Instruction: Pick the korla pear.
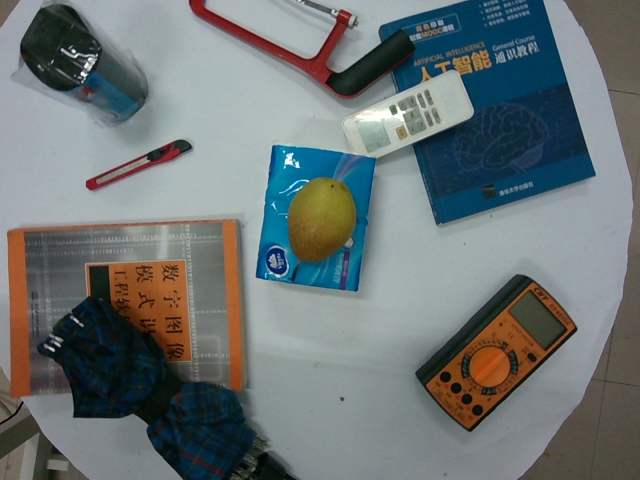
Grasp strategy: vertical